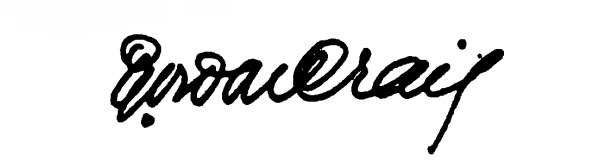
Signature of: edward gordon craig